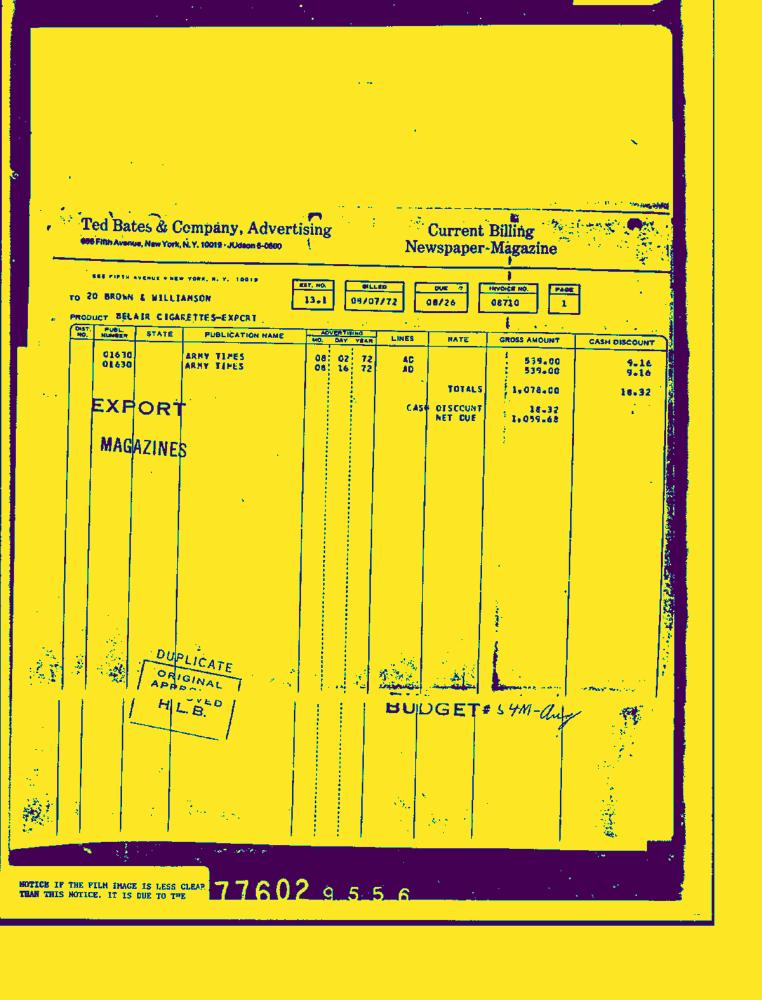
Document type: Invoice-Doc